Question: What is the appraised value of the property as recorded in the document?
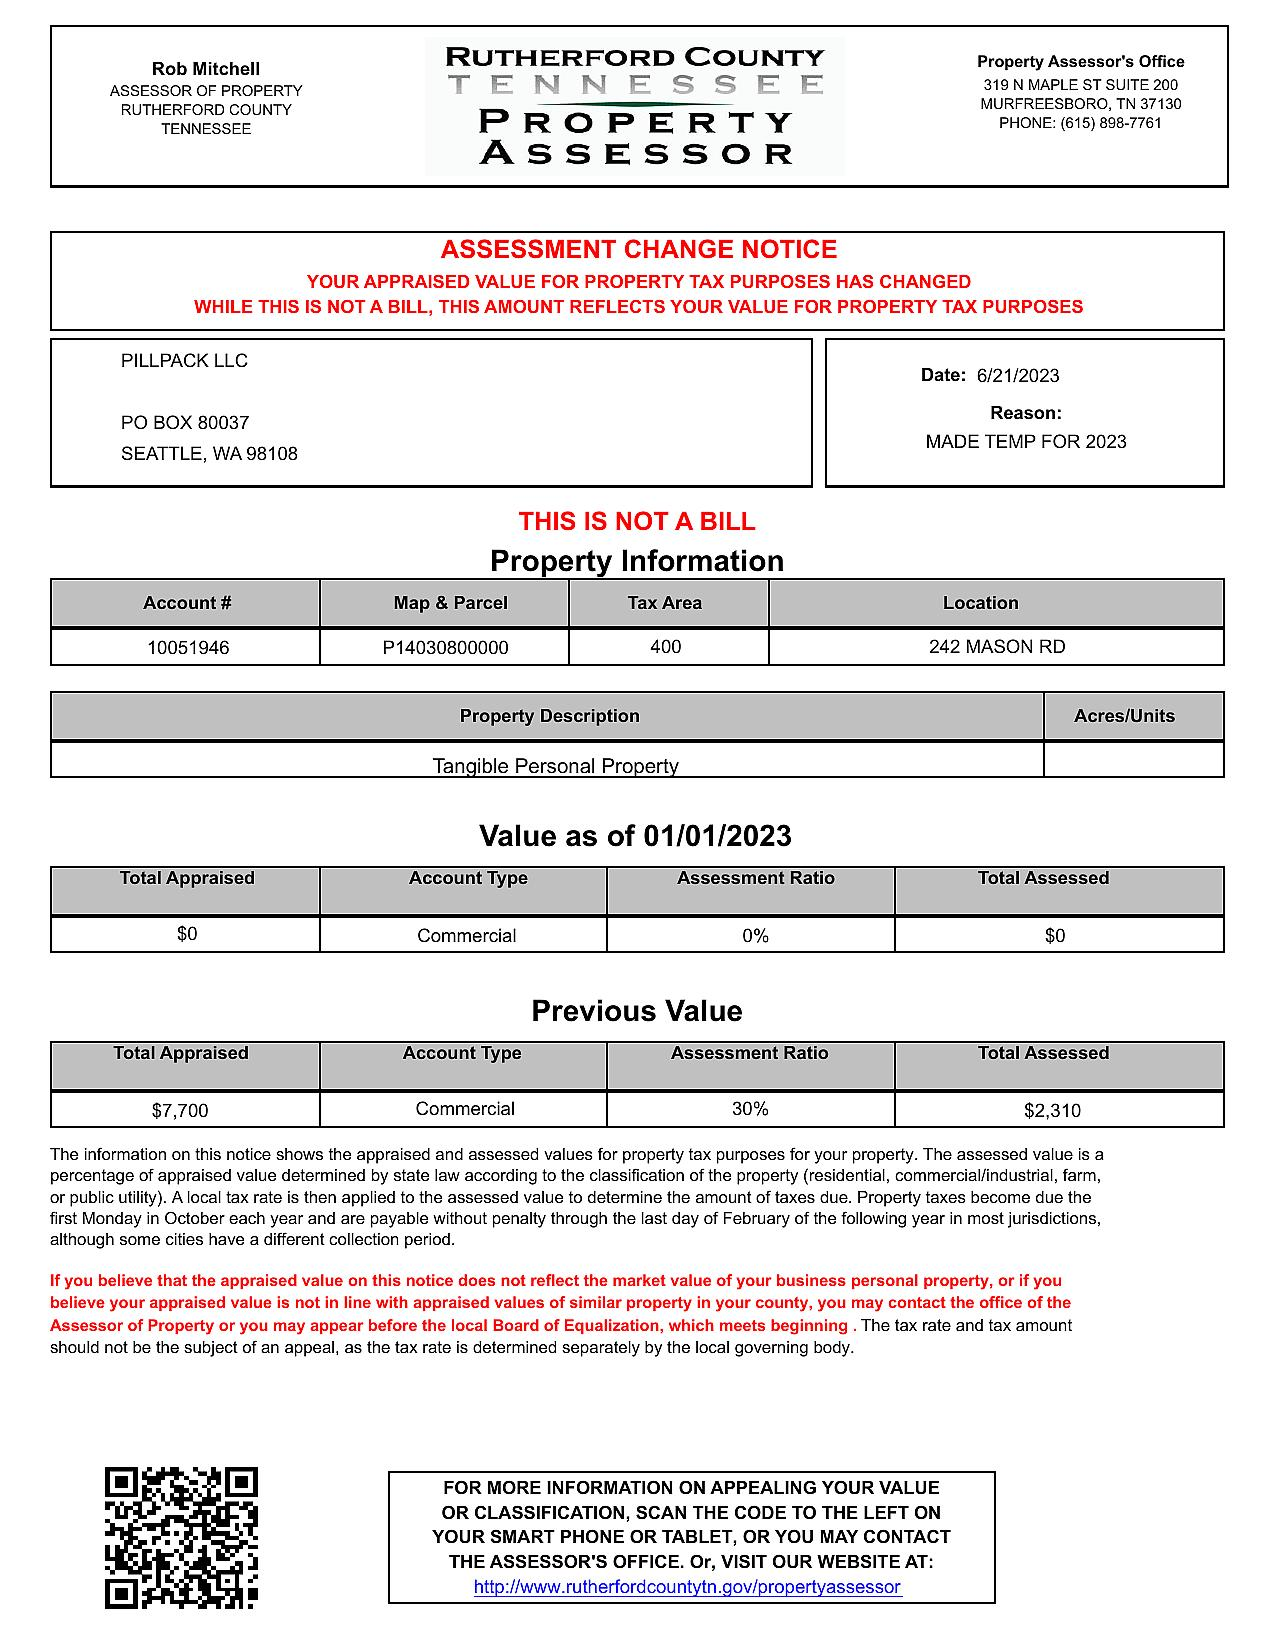
Answer: "$0 "